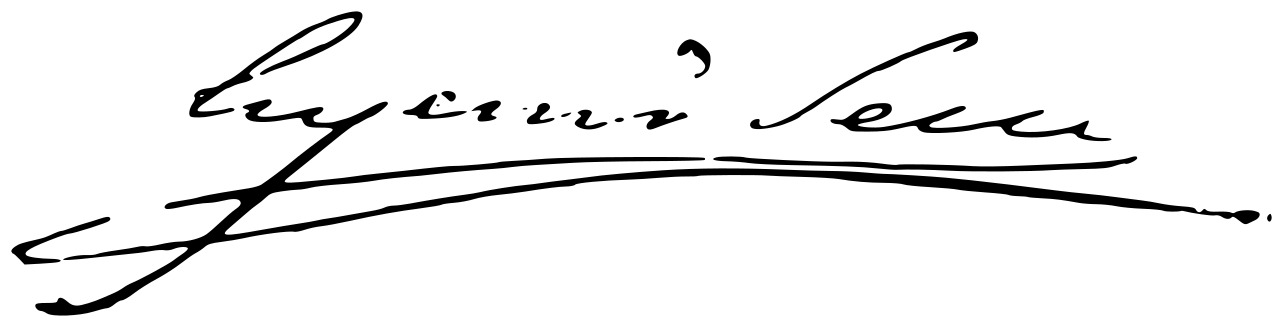
Signature of: eugenio sellés